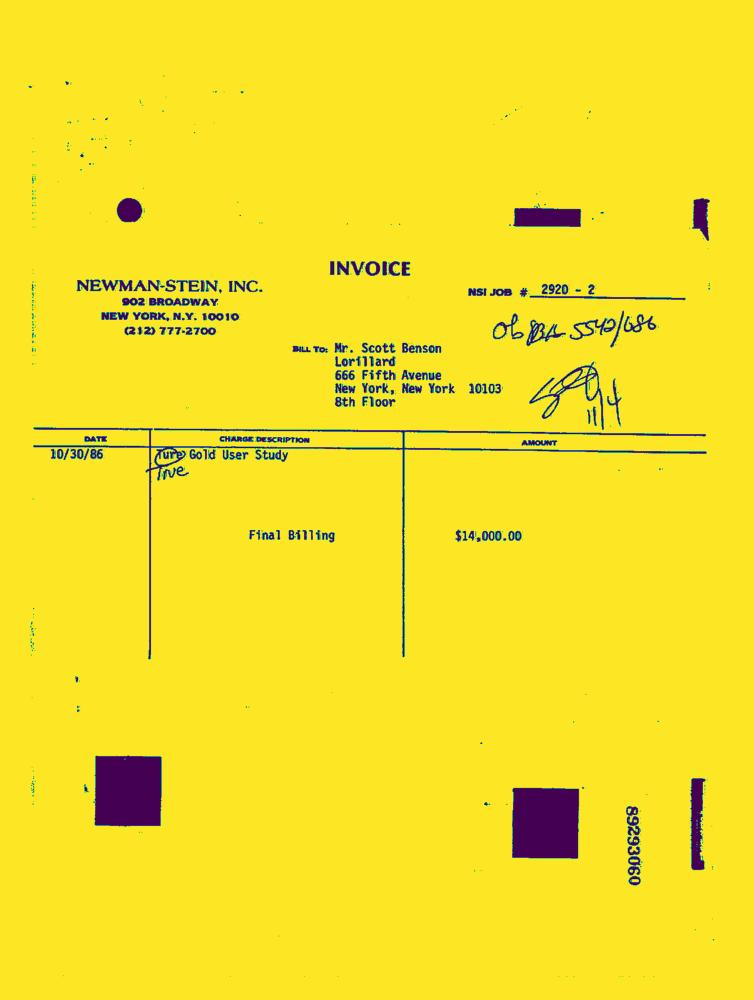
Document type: Invoice-Doc